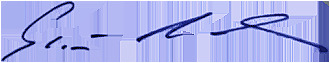
Signature of: alexandr vondra